Please extract the written amount, numerical amount, recipient's name, date on the cheque, and the bank's name from the image.
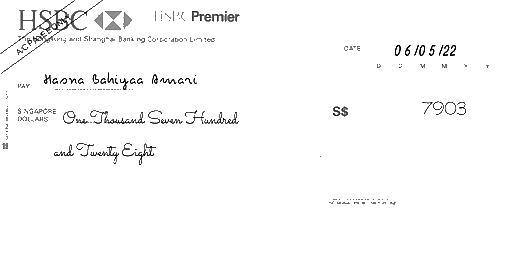
amt_in_words: One Thousand Seven Hundred and Twenty Eight
amt_in_figures: 7903
payee_name: Hasna Bahiyaa Amari
bank_name: HSBC
cheque_date: 06/05/22